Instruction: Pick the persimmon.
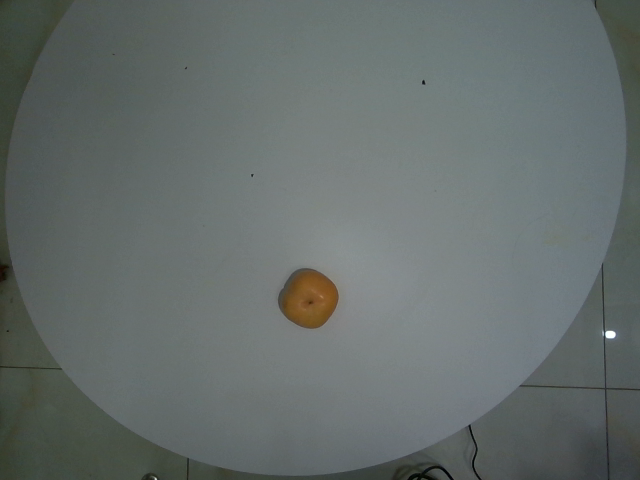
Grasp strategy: vertical